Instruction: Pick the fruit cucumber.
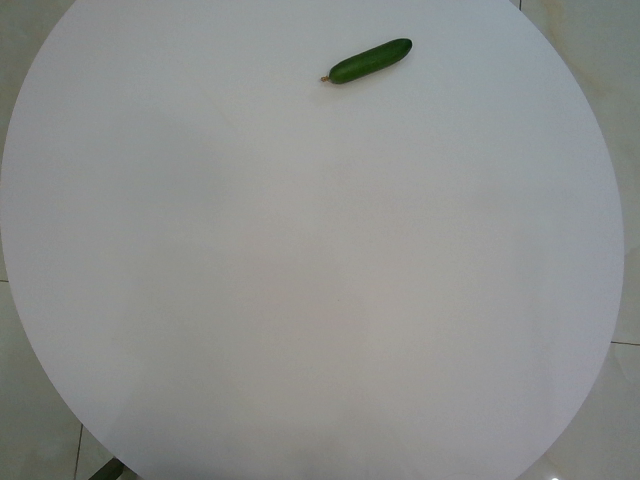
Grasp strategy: vertical